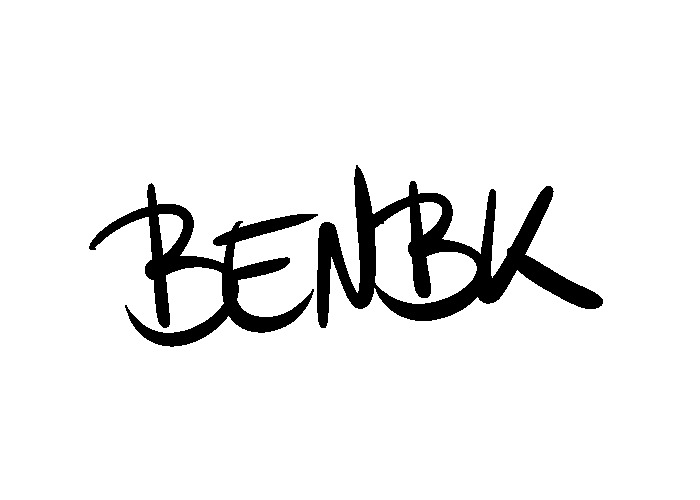
Signature of: benoît bekaert